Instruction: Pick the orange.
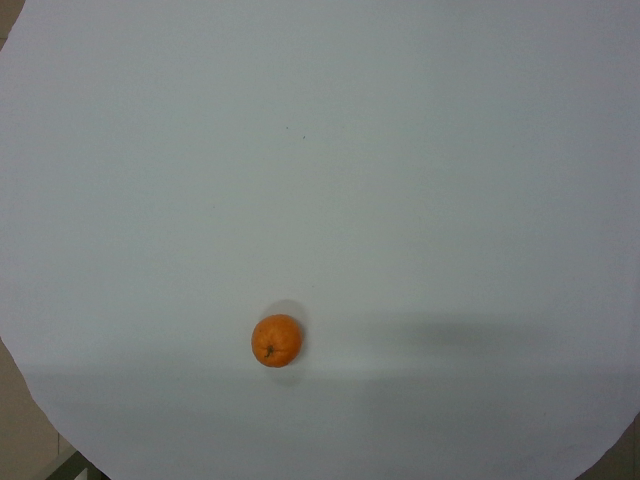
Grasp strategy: vertical